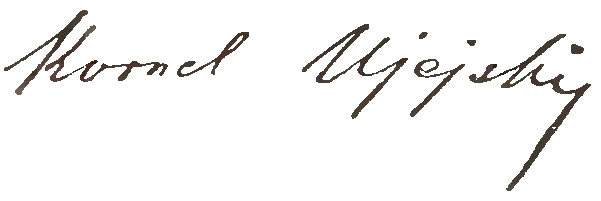
Signature of: kornel ujejski